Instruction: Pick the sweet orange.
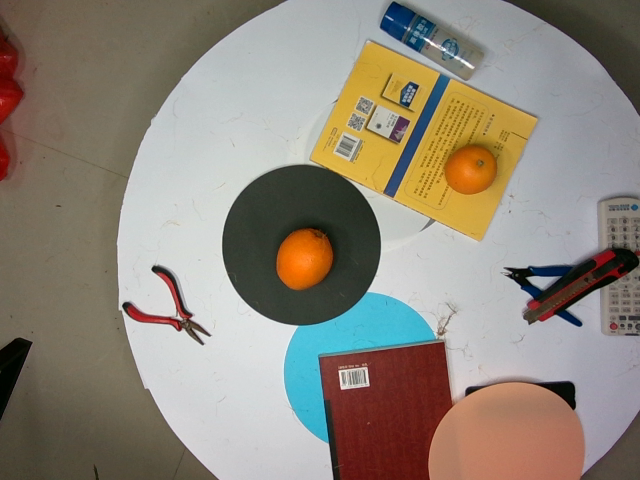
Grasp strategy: vertical